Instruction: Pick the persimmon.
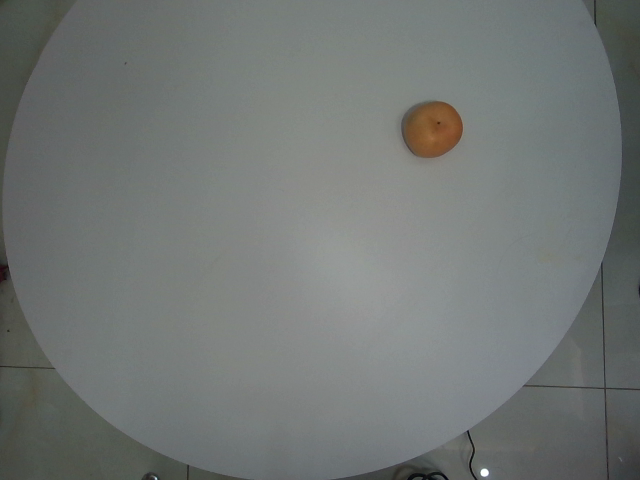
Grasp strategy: vertical